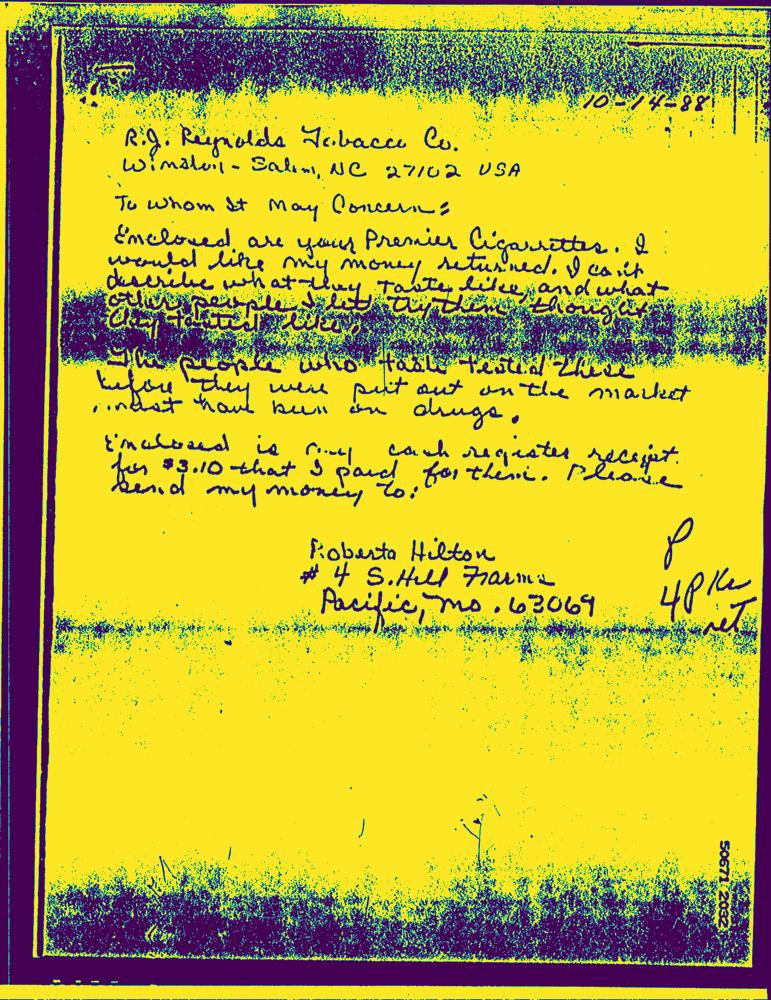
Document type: Hand-Written